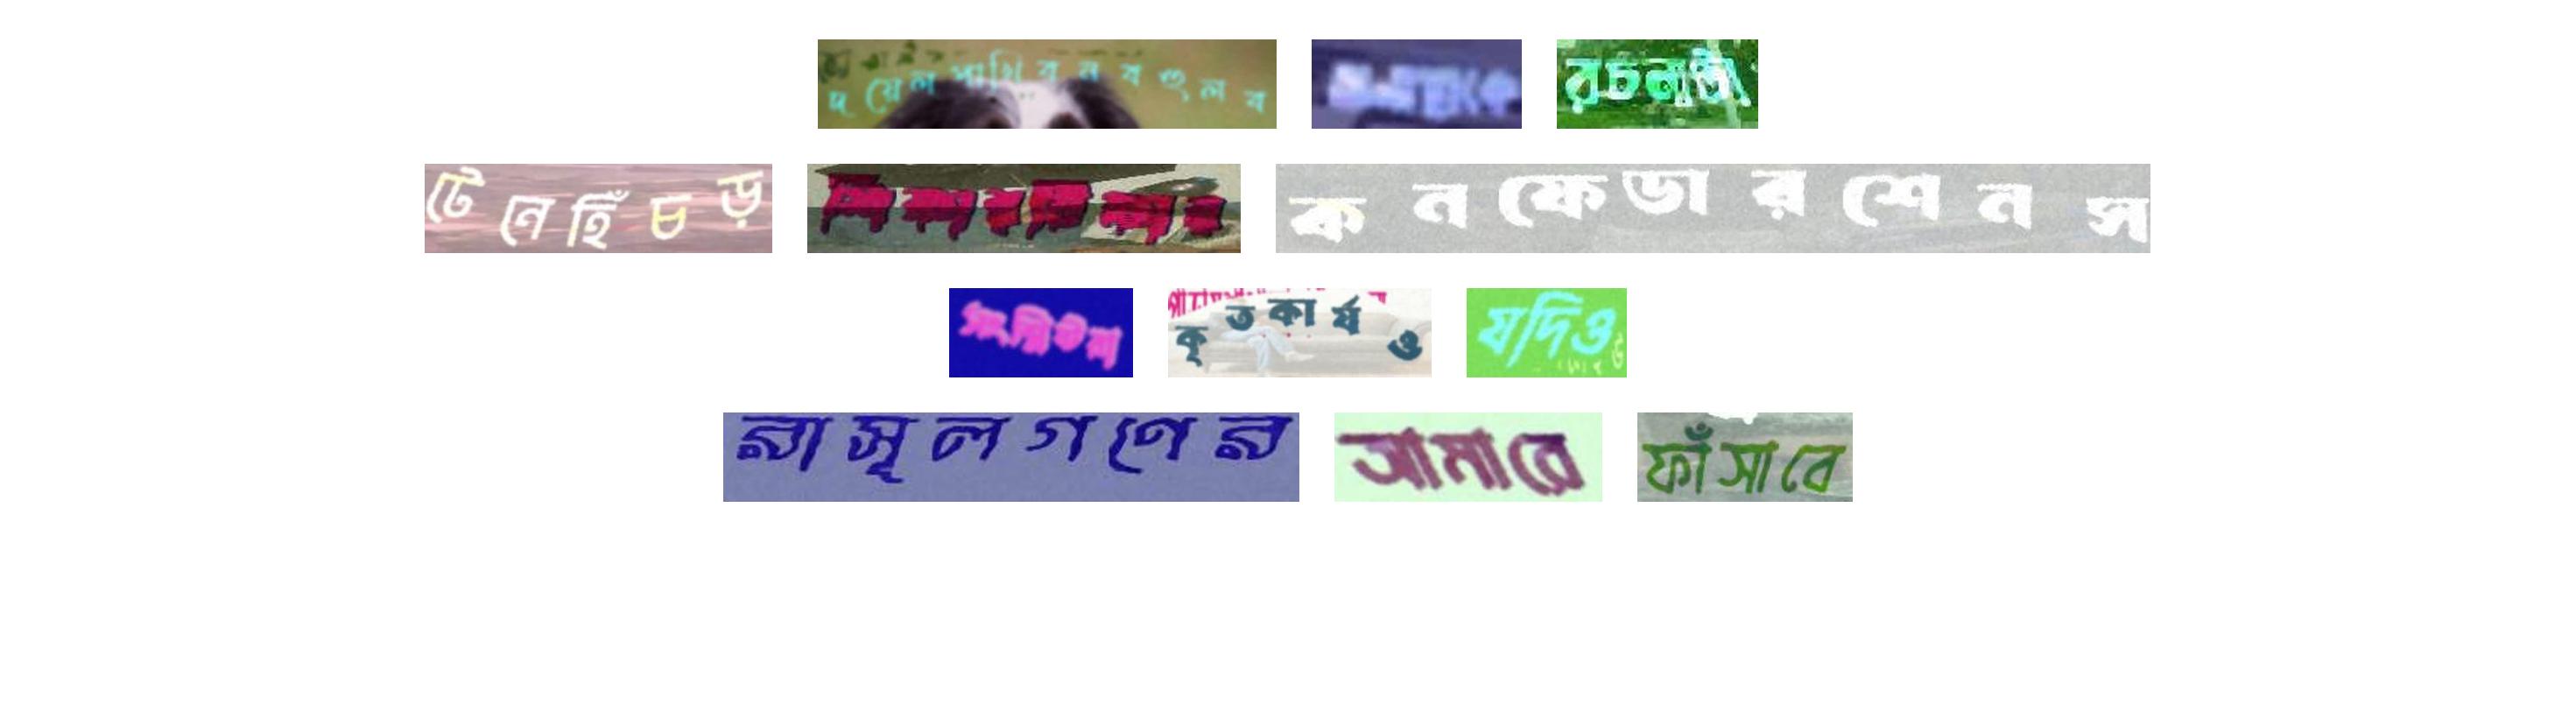
দয়েলপাখিবনবহুলব অনাস্থাকে রচনাটা
টেনেহিঁচড় শিকারটিকার কনফেডারশেনস
সংশ্লিষ্টরা কৃতকার্যও যদিও
রাসূলগণের আমারে ফাঁসাবে